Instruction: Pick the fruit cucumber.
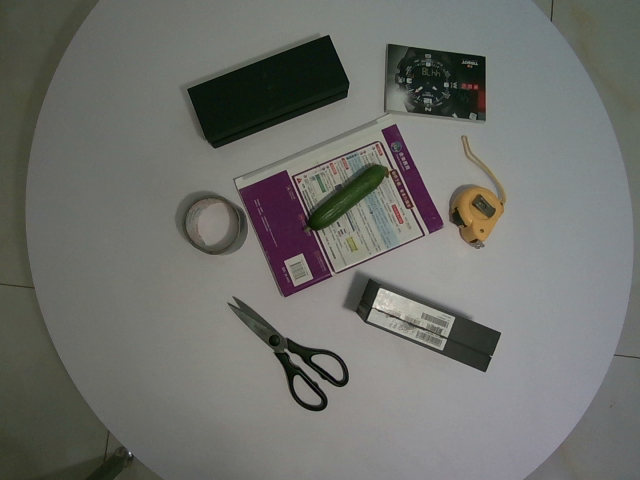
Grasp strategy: vertical